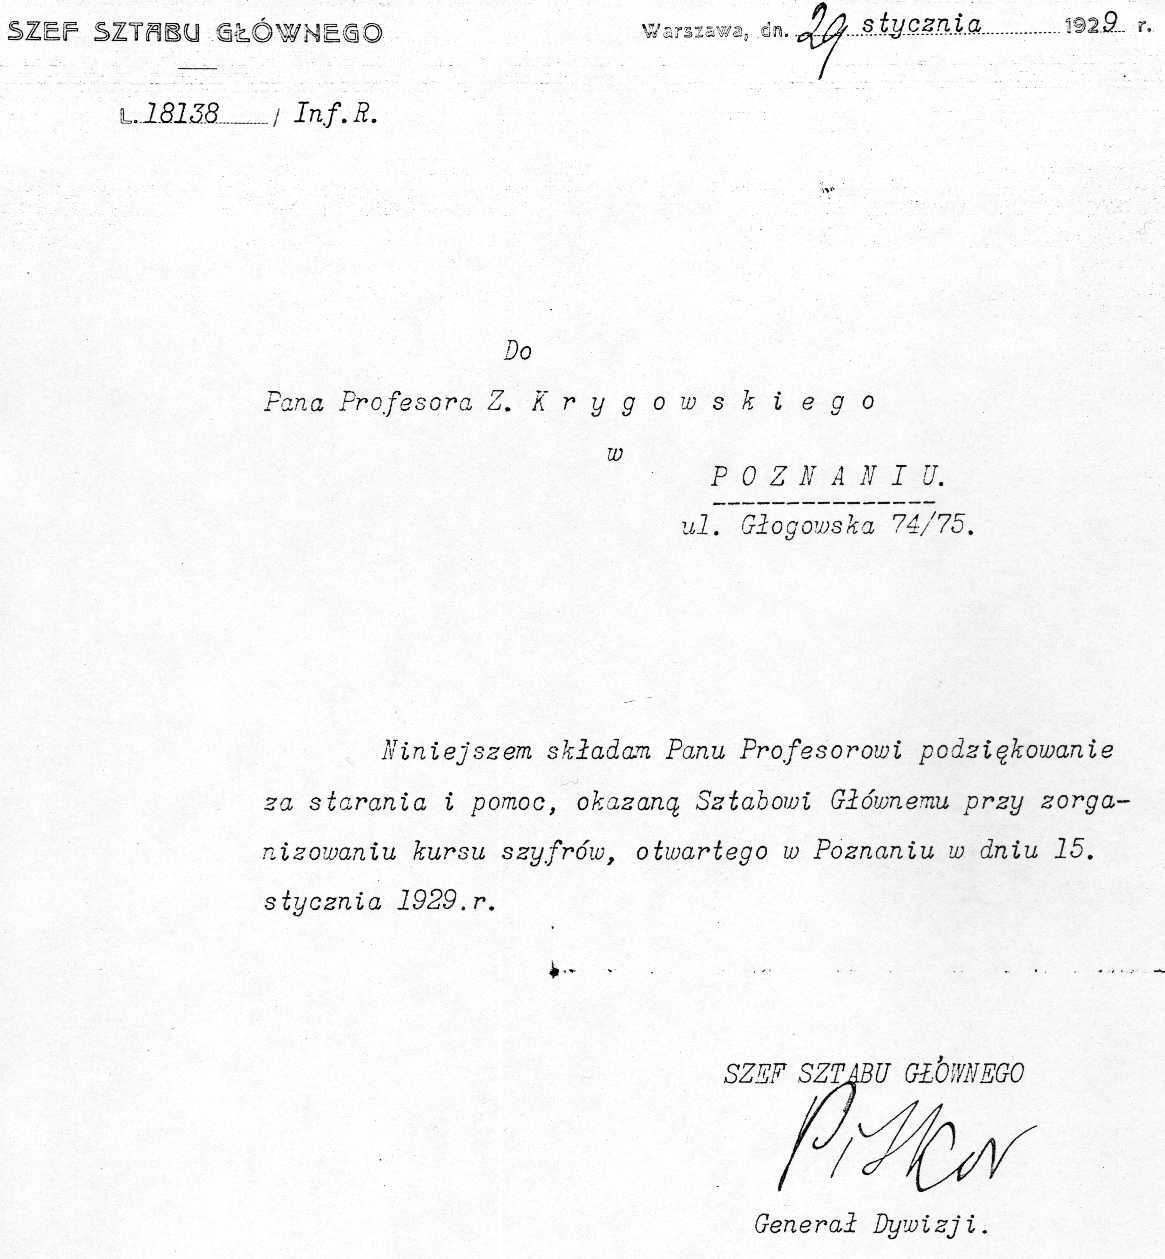
Signature of: zdzisław krygowski